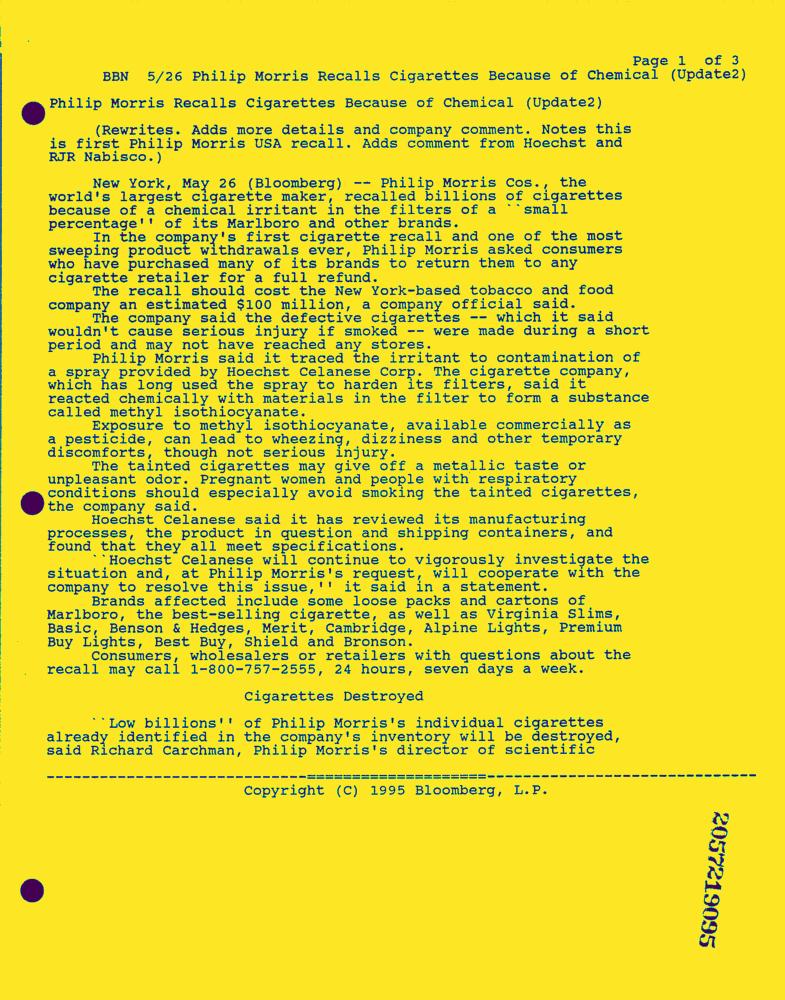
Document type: News-Article